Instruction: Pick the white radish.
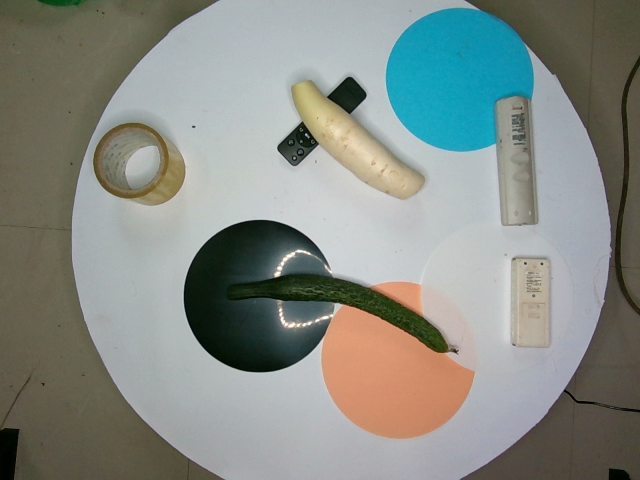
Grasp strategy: vertical